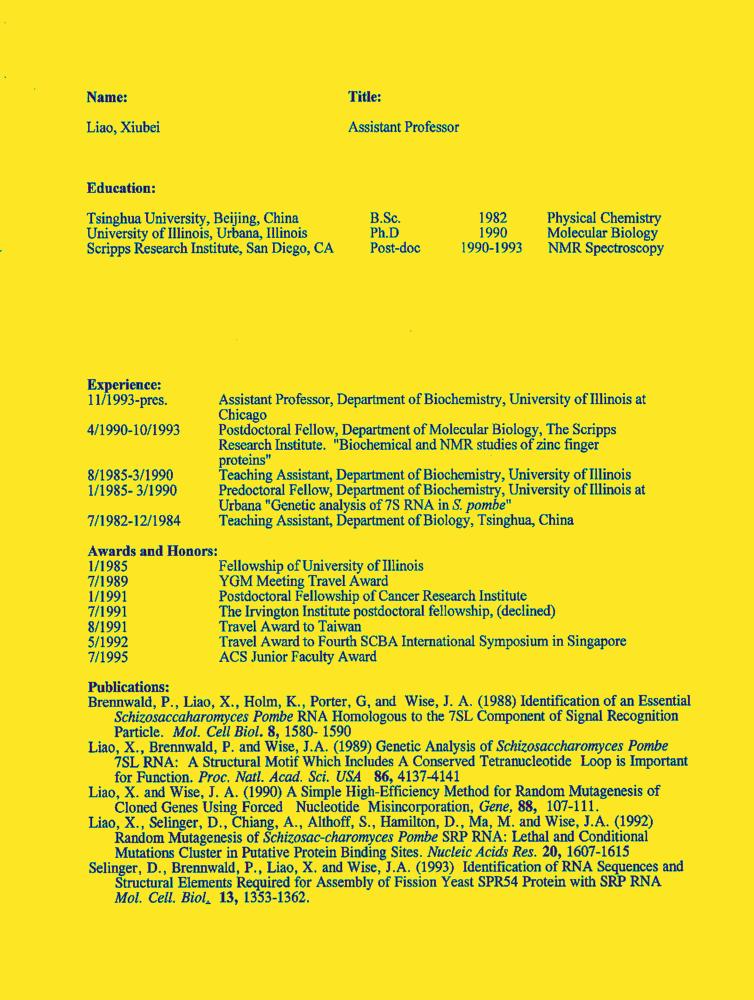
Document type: Resume-Doc